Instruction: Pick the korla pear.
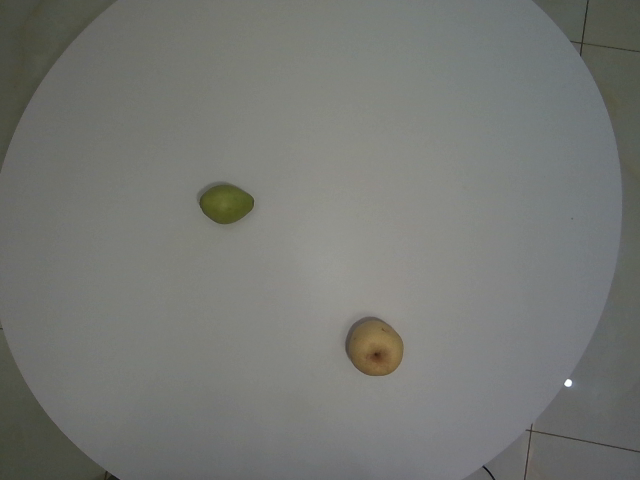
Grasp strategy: vertical